Question: What type of tax is indicated in the document, personal property or real estate?
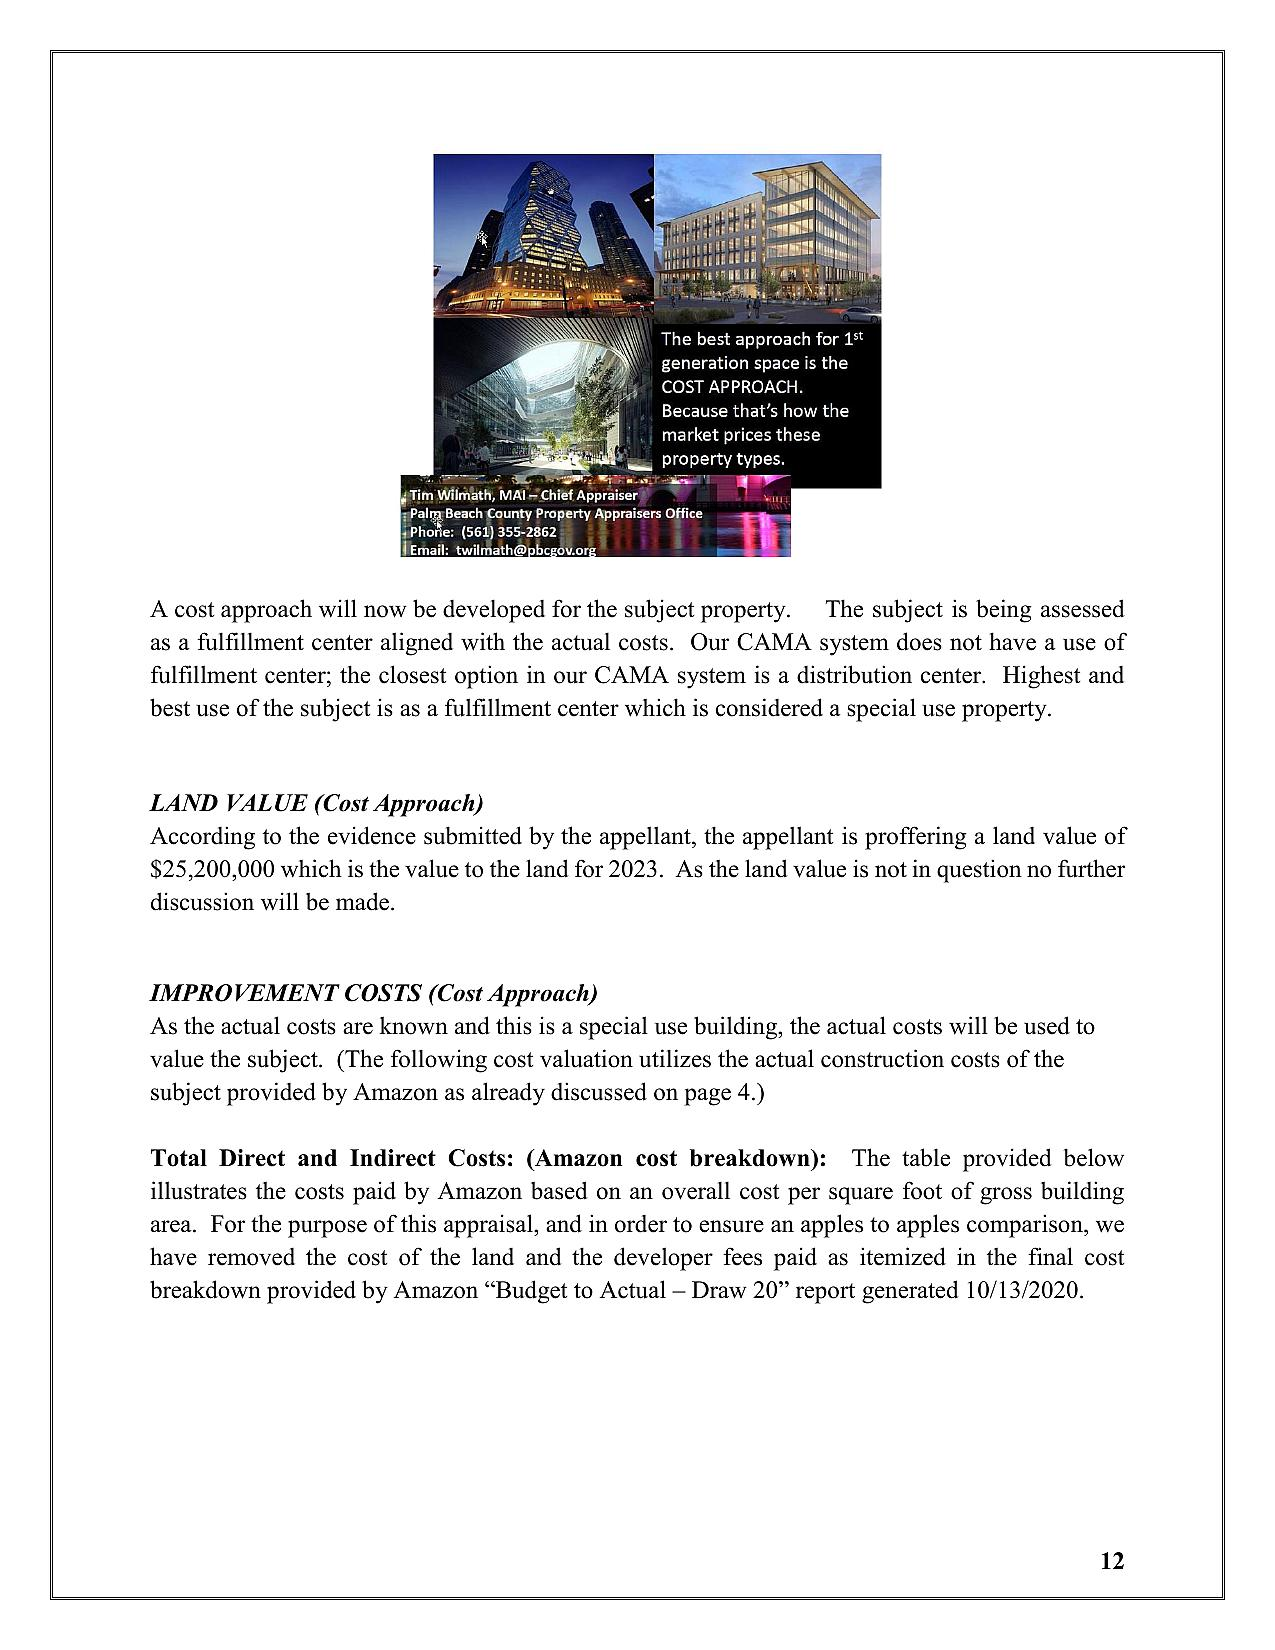
Answer: "Real Estate Tax"